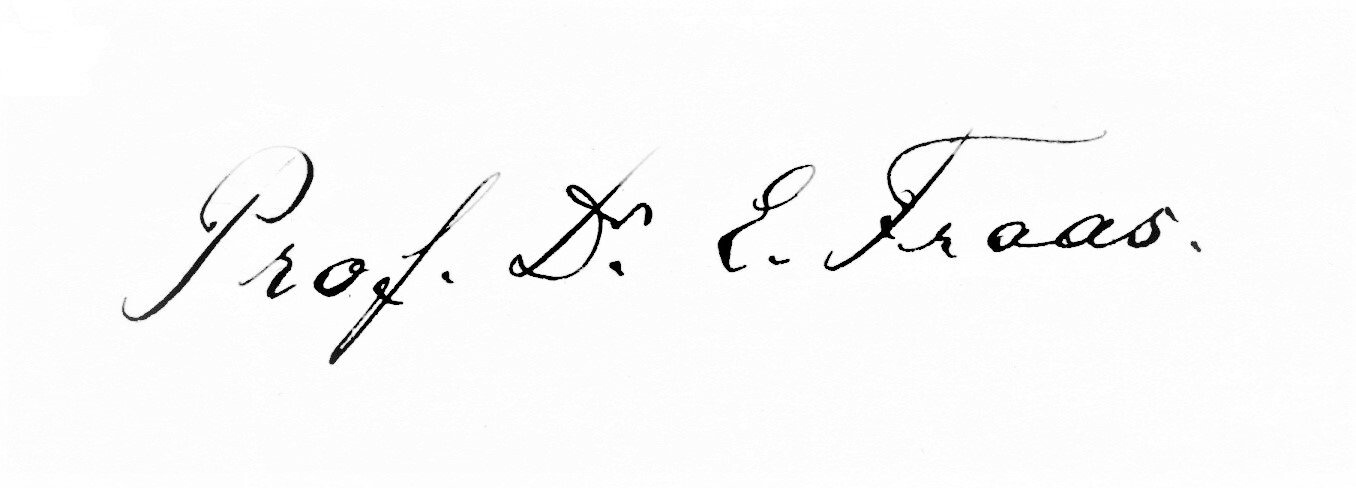
Signature of: eberhard fraas